Question: What tax district, tax-rate area, or tax area code is specified in the document?
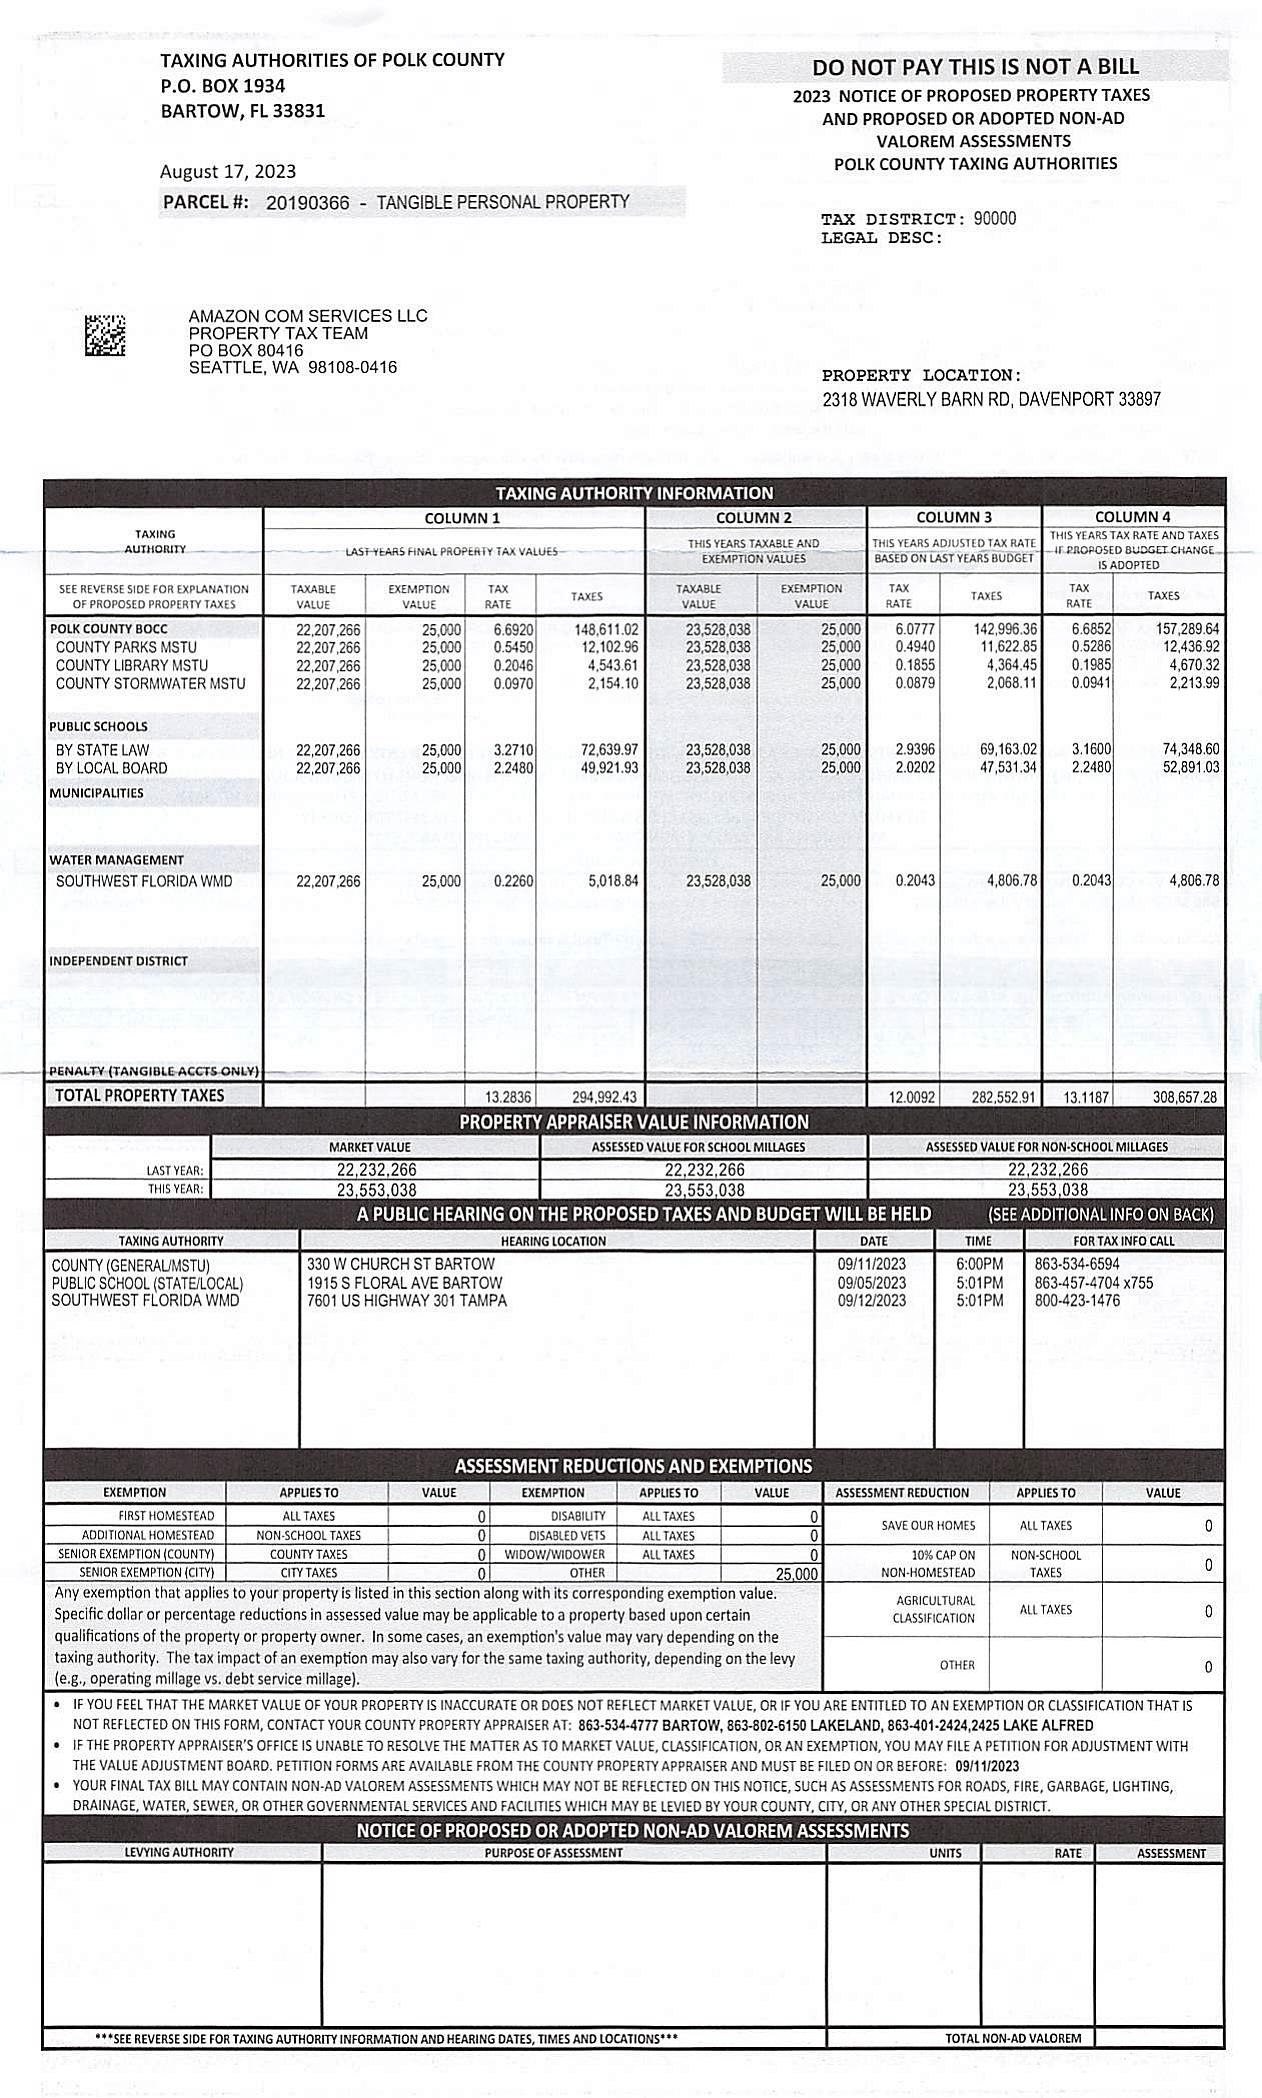
Answer: "90000"